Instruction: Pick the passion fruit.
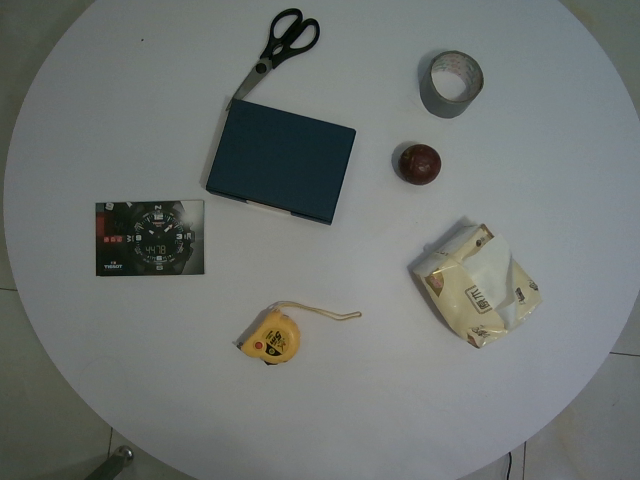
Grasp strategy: vertical